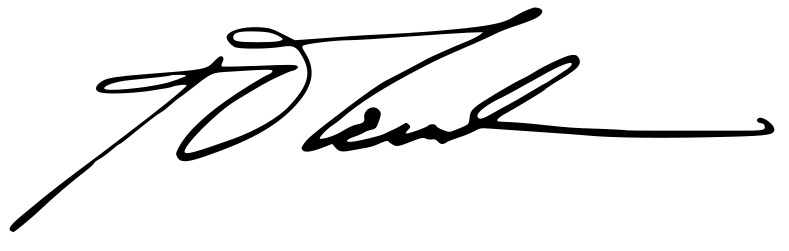
Signature of: georgios gennimatas